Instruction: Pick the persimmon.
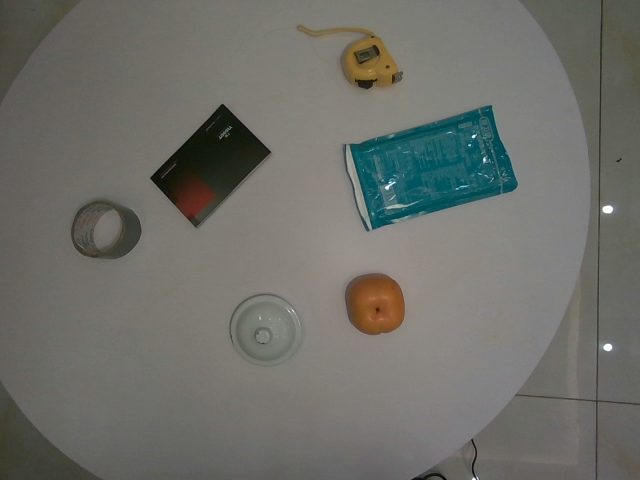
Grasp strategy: vertical